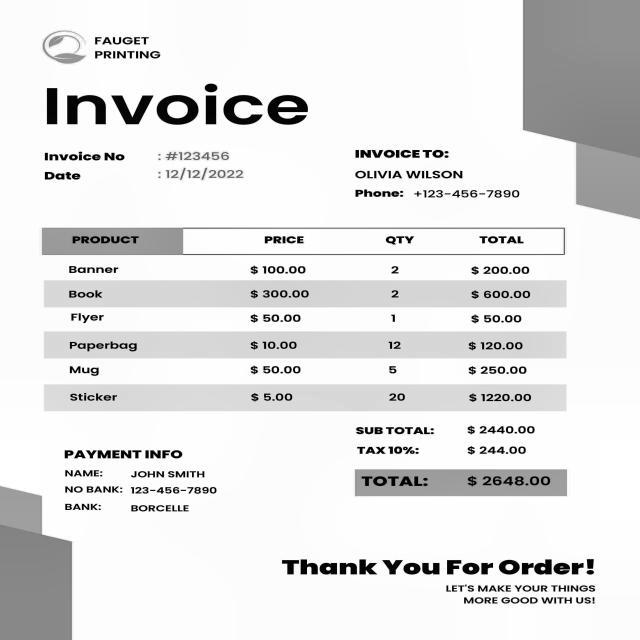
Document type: Invoice